Question: What is the address or location of the property listed in the document?
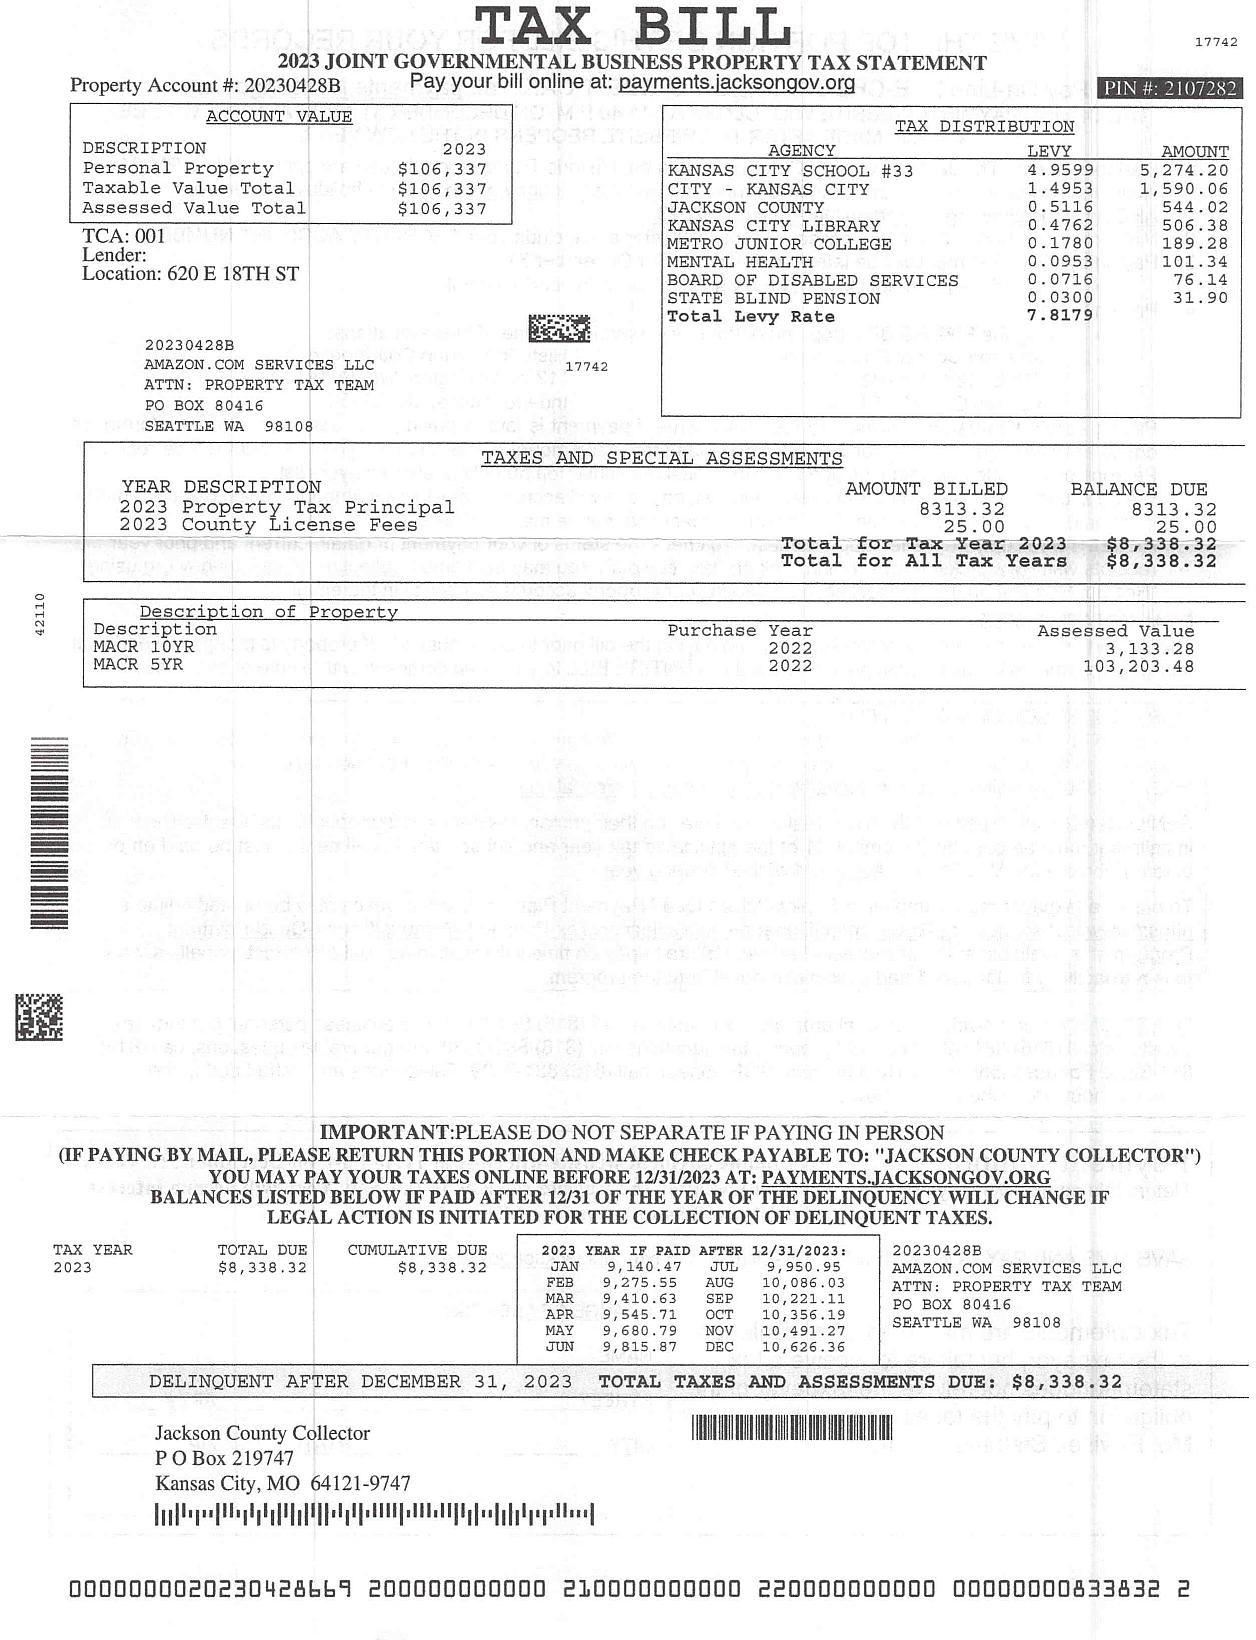
Answer: "620 E 18TH ST"